Question: What is the suspected problem?
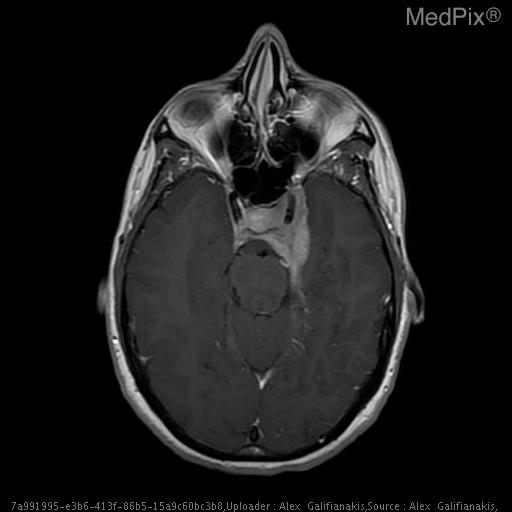
Answer: The findings suggest Avidly enhancing suprasellar mass distinct from the pituitary measuring approximately 3.3 x 2.5 x 3.5 cm. The mass surrounds the left cavernous internal carotid artery extending into the medial aspect of the right cavernous sinus.

The tumor extends anteriorly to the left orbital apex.  There is suprasellar and pontine cistern extension also coursing along the posterior margin of the majority of the clivus. There is posterior extension of the mass surrounding the left 5th cranial nerve involving Meckel's cave as well as surrounding the cisternal portion of the 5th cranial nerve. The mass extends to but not definitely within the left foramen ovale involving the left foramen rotundum as well. The mass abuts the left margin of the basilar artery and the left anterior margin of the mid brain. It extends into the posterior-superior aspect of the sphenoid sinus as well.

A fluid intensity, non-enhancing structure is seen along the posterior margin of the above described mass filling the superior pontine cistern with extension into the left suprasellar cistern measuring 2.3x1.5x1.2 cm.. The mass involves the left cavernous sinus, surrounds the carotid, and extends forward to the orbital apex, and backward to the tentorium and clivus.. The patient might have a history of 42 y.o. woman with elevated prolactin. Please evaluate for evidence of pituitary adenoma.